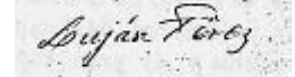
Signature of: josé luján pérez